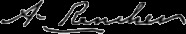
Signature of: abraham rencher